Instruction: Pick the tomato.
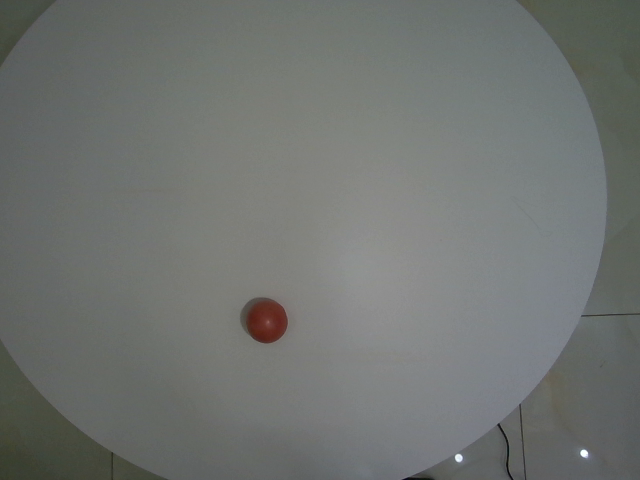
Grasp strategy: vertical